Question: How does the patient history play a role?
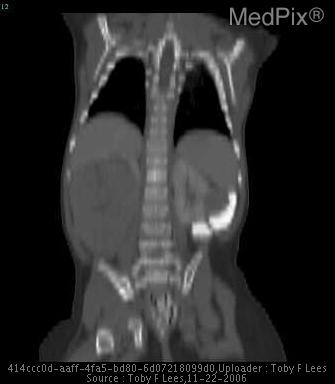
Answer: The patient's history of 10 month old boy, previously healthy, brought to clinic after mom notices a bulge in his abdomen while bathing him. is key in understanding the case.